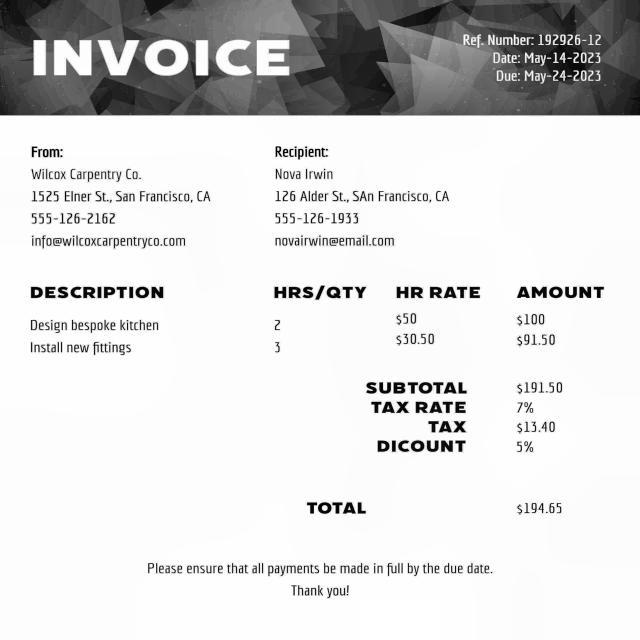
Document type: Invoice